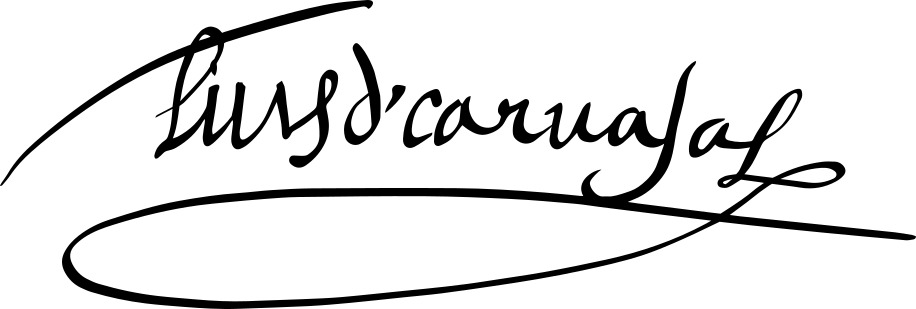
Signature of: luis de carvajal y de la cueva